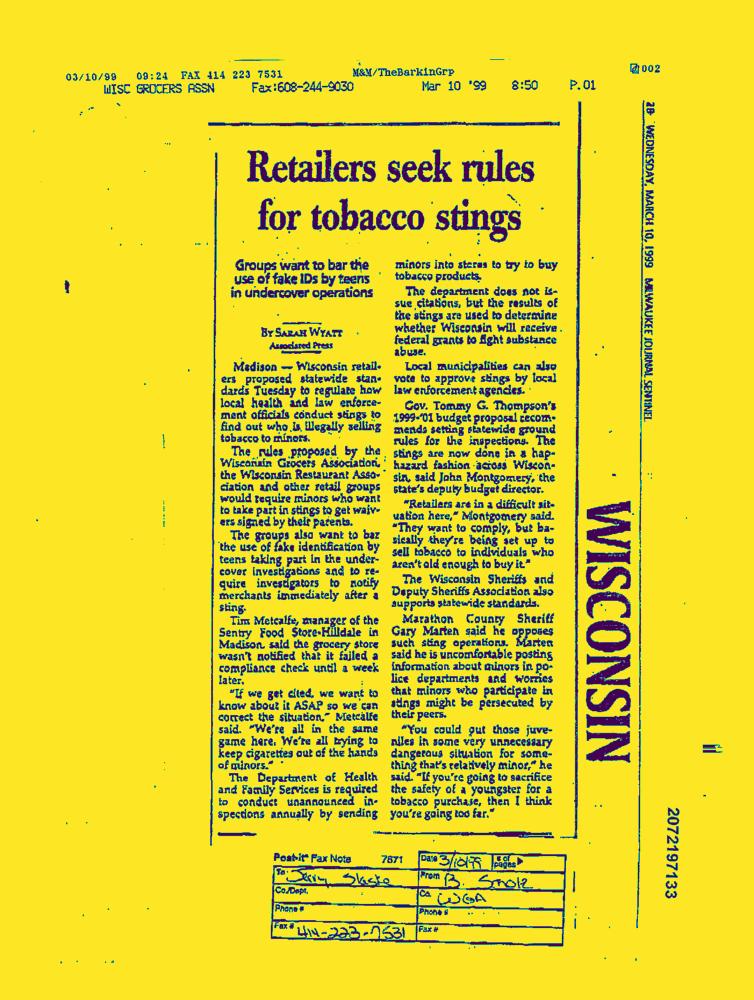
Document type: News-Article